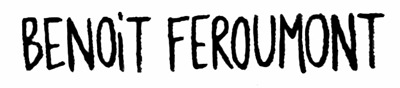
Signature of: benoît feroumont